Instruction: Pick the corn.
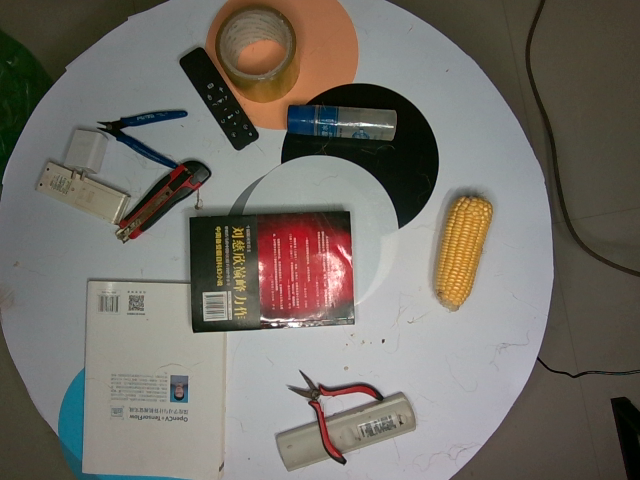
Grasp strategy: vertical